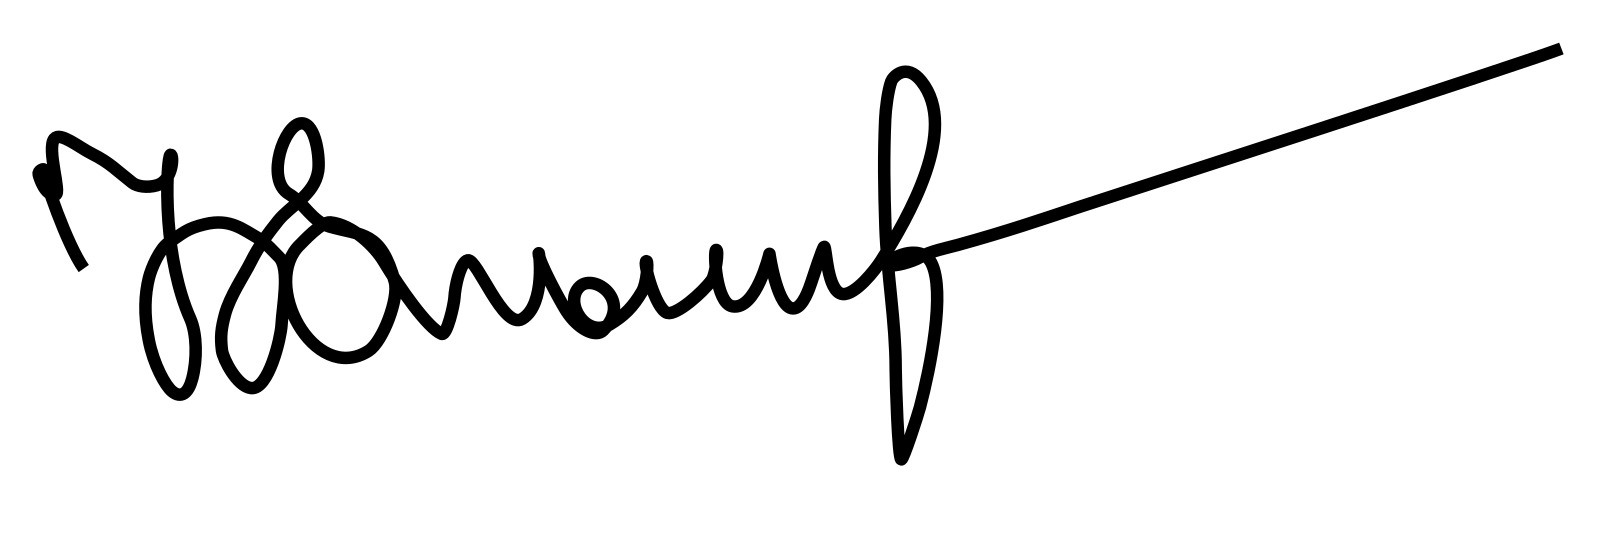
Signature of: boris yeltsin